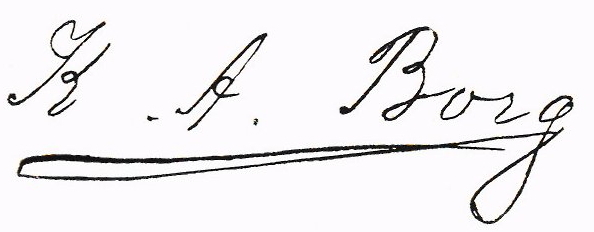
Signature of: karl august borg